Patient: Male, age 56
A 56-year-old man with AIDS for four years, non-compliant with his antiretroviral therapy (ART) presented with altered mental status and somnolence for four days. His family reported progressive weakness affecting his ambulation over a period of three weeks. There was no history of sick contacts, recent travel, animal exposure, or illicit drug use. An unintentional weight loss of about twenty pounds over the past four months was also reported. Patient had been started on ART four weeks prior to his hospital admission. Patient's home medications were elvitegravir/cobicistat/emtricitabine/tenofovir alafenamide (fixed dose combination), azithromycin and dapsone.
On physical examination, he was cachectic and somnolent, temperature was 97.5 F, blood pressure 112/74 mm Hg, heart rate 95 bpm, respiratory rate 16 with oxygen saturation 98% on room air. EKG showed sinus rhythm with premature atrial complexes and shortened QT interval (corrected 376ms).
Laboratory investigations were significant for normocytic anemia with a hemoglobin of 9.8 g/dL, leukopenia 3.3 x 103/microL, thrombocytopenia 120 x 103/microL, BUN 43 mg/dL (RI 8-20mg/dL), creatinine 2.09 mg/dL (RI 0.4-1.3 mg/dl), corrected calcium 16.49 mg/dL (RI 8.9-10.3 mg/dL), ionized calcium 7.8 mg/dL (RI 4.5-5.6 mg/dL), phosphorus 4.4 mg/dL (RI 2.4-4.7 mg/dL), and albumin 2.6 g/dL (RI 3.5-4.8 g/dL). Other notable initial laboratory findings included 25-hydroxyvitamin D level 56 ng/ml (RI 30-100 ng/ml), 1,25 dihydroxyvitamin D level 44.1 pg/ml (RI 19.9-79.3 pg/ml), parathyroid hormone (PTH) 4 pg/mL (RI 15-65 pg/mL) with PTH-related peptide levels undetectable. Of note, CD4 count was 36/mm3 and viral load was 617,000 before initiation of antiretroviral therapy.
He received intravenous fluids and pamidronate with calcitonin. His serum calcium declined to 9.8 mg/dL (RI 8.9-10.3 mg/dL), kidney function improved with BUN 39mg/dL (RI 8-20mg/dL) and creatinine 1.26 mg/dL (RI 0.4-1.3 mg/dl) by hospital day three. There was improvement in patient's mental status within one day of treatment initiation.
Serum protein electrophoresis revealed monoclonal gammopathy with Free Kappa/Lambda ratio of 1.31 (0.26-1.65) and serum Monoclonal Immunoglobulin (Ig) G was also elevated at 2359. Lactate dehydrogenase level (LDH) was 281 IU/L (RI 98-192 IU/L) and beta-2- microglobulin was 12 mg/L (RI 0.6-2.4mg/L). Whole body skeletal survey revealed no focal uptake. There was no evidence of parenchymal lung disease or mediastinal lymphadenopathy on Computerized Tomography (CT) scan of Chest (Figure 1). CT scan of Abdomen and Pelvis revealed hepatosplenomegaly with large retroperitoneal, retrocrural, and mesenteric lymphadenopathy (Figure 2(a,b)) which had an intense focal uptake on Gallium scan with no abnormal lung uptake (Figure 3). The presence of Monoclonal IgG along with hepatosplenomegaly and retroperitoneal lymphadenopathy, elevated LDH were all strongly suggestive of initial presumptive diagnosis of a lymphoproliferative disease. Lymphoma was strongly suspected and he underwent a bone marrow biopsy and lymph node biopsies twice. Bone marrow biopsy revealed mild plasmacytosis (5%), normocellular marrow (50%) with mature trilineage, no evidence of myelodysplasia, acute leukemia or lymphoma. A subsequent biopsy of the lymph nodes showed fragments of fibrous tissue with lymphohistiocytic infiltrate (Figure 4) and many acid-fast bacilli on special stain (Figure 5). Results of bone marrow biopsy and lymph node biopsy were not consistent with lymphoma which promoted investigation for other causes of hypercalcemia and lymphadenopathy. Mycobacterium tuberculosis and Mycobacterium avium complex Polymerase Chain Reaction (PCR) were also negative. Three sputum samples for acid fast bacilli (AFB) smear were negative.
Patient was initially started on Vancomycin and meropenem for presumed sepsis. As lymph node biopsy smear was positive for AFB; rifabutin, isoniazid, pyrazinamide and ethambutol were commenced as well as azithromycin for tuberculous and nontuberculous mycobacterium pending further identification. Calcium level remained within normal range and his medical condition improved. He was then discharged with medical follow up and continues to show sustained clinical improvement. However, pre-antibiotic blood cultures drawn in a sodium heparin tube subsequently grew Mycobacterium identified by genomic analysis as M. abscessus subspecies abscessus at four weeks. Bone marrow culture remained without any growth.
Keywords: mycobacterium abscessus, nontuberculous mycobacterium, hypercalcemia, immune reconstitution inflammatory syndrome, retroperitoneal lymphadenopathy
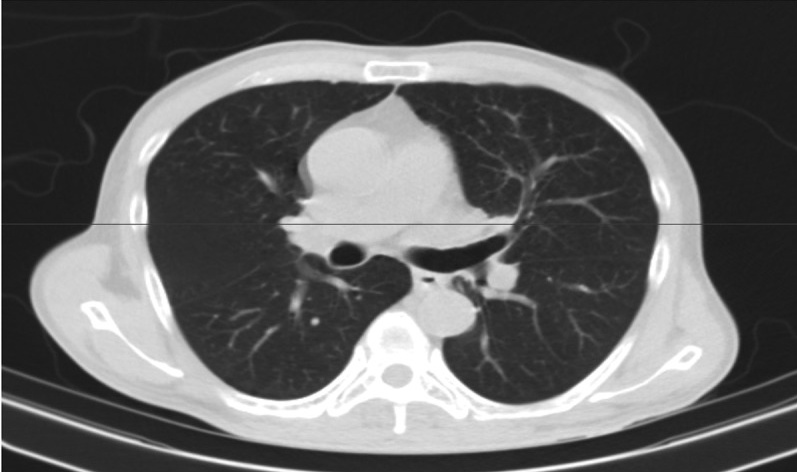
Image caption: Chest CT scan- Axial view: Normal parenchymal lung tissue without evidence of active chest disease or intrathoracic lymphadenopathy.